Question: What was observed in the imaging?
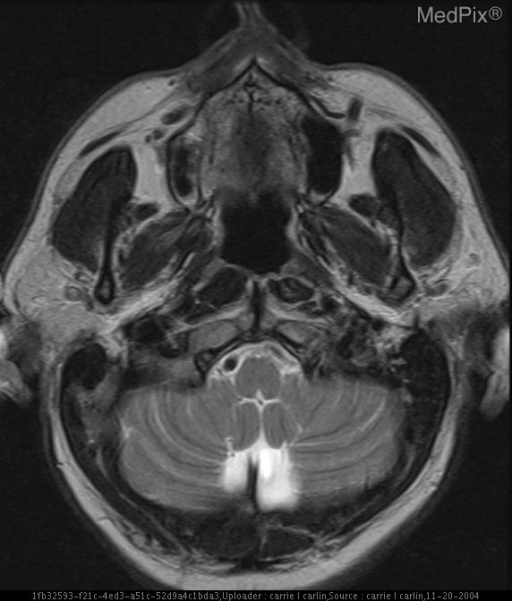
Answer: The imaging shows The left vertebral artery at the level of the foramen magnum is normal to increased in size with an absent flow void when compared to the right.  The left vertebral artery then narrows for a two centimeter segment prior to reaching the basilar artery. Axial T2-weighted image demonstrates pseudoaneurysmal dilatation of left vertebral artery with diminished flow void..